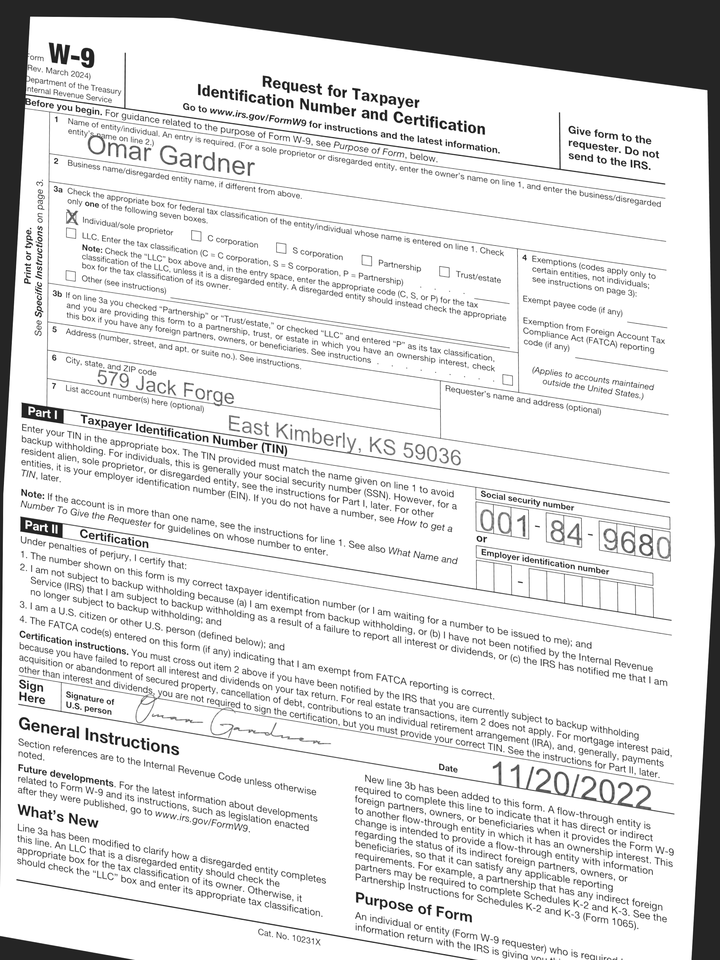
adr1: 579 Jack Forge
adr2: East Kimberly, KS 59036
cbx: yes
ssn: 001849680
enm: Omar Gardner
sdt: 11/20/2022